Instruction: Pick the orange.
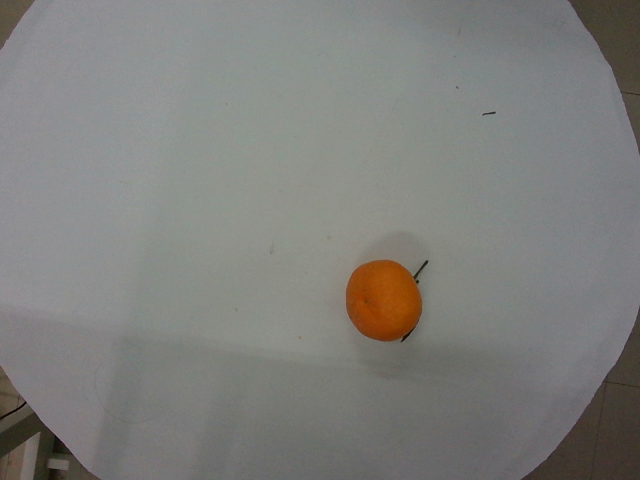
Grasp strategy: vertical